Question: In what way does the history help explain the case?
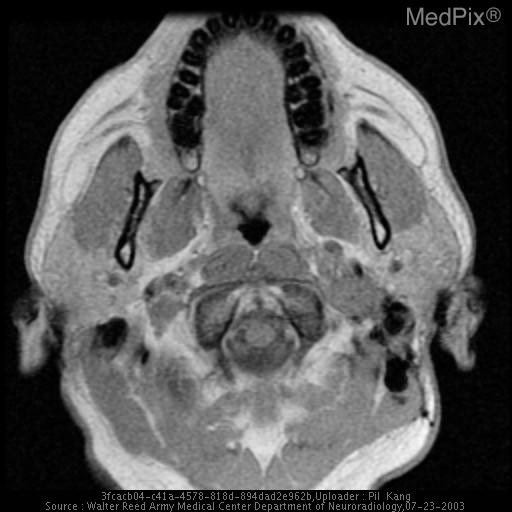
Answer: The patient's history of Patient with prior history of left paraganglioma at the carotid bifurcation, with recent MR suggestive of recurrence. is key in understanding the case.